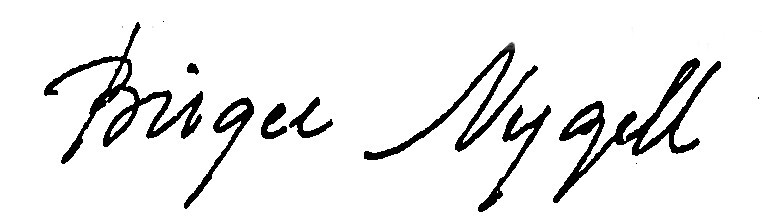
Signature of: birger nygell